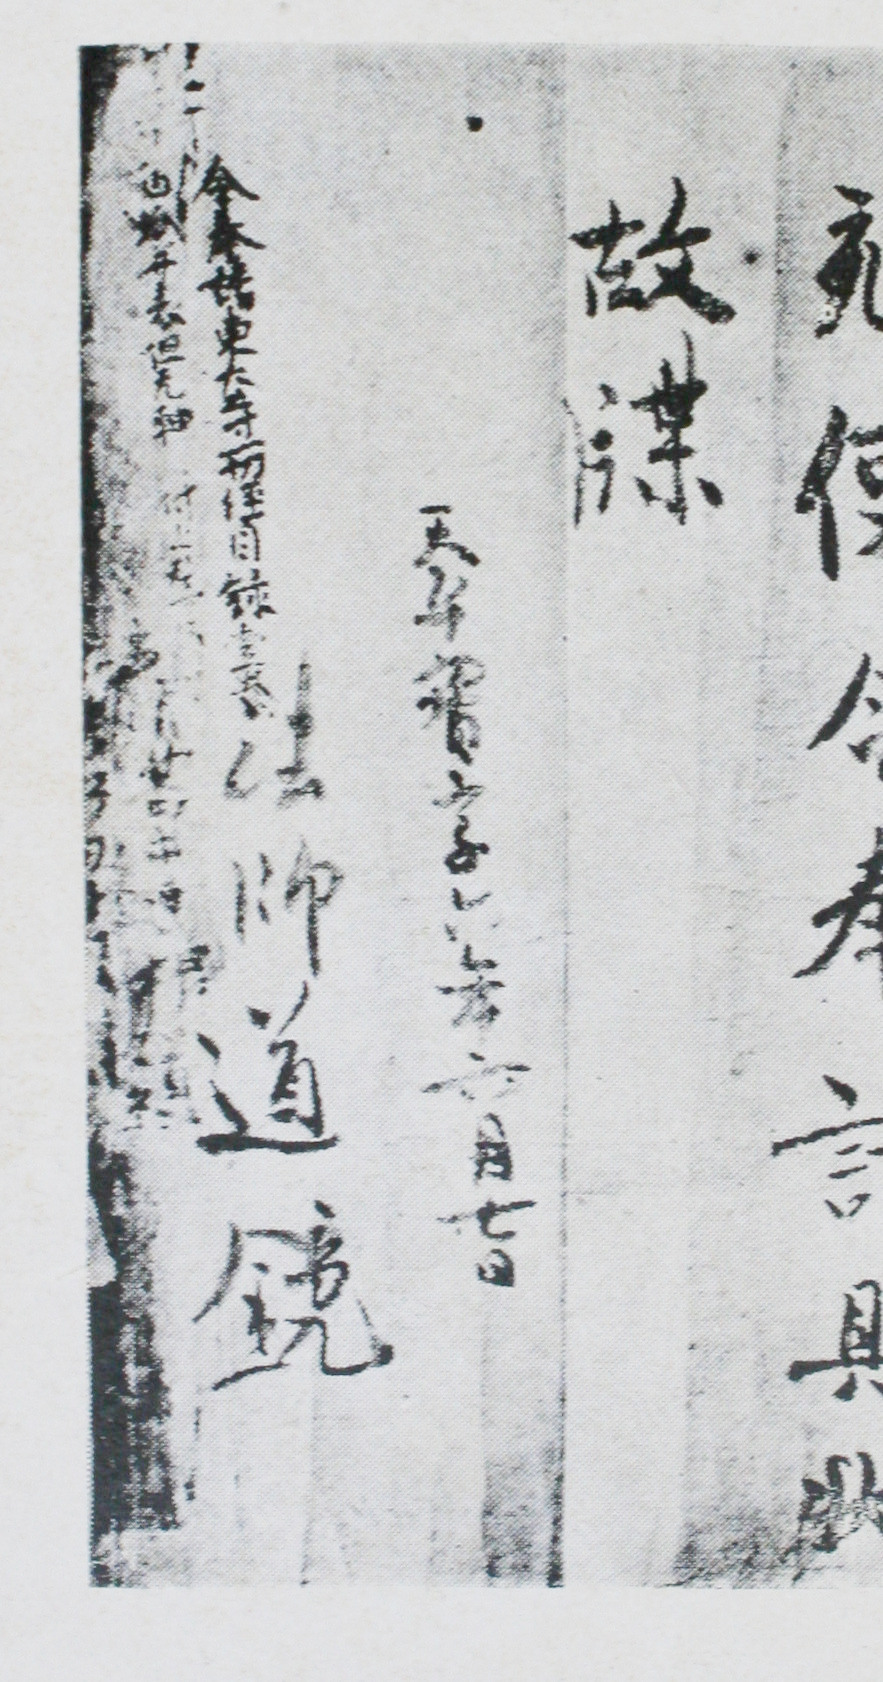
Signature of: dōkyō